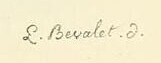
Signature of: louis victor bévalet